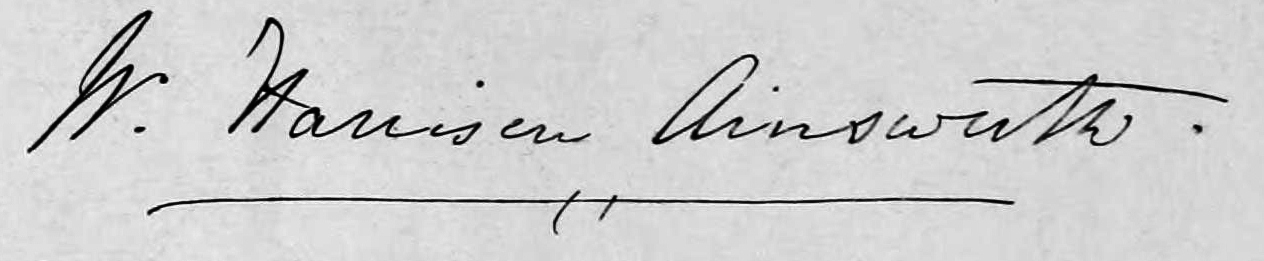
Signature of: william harrison ainsworth